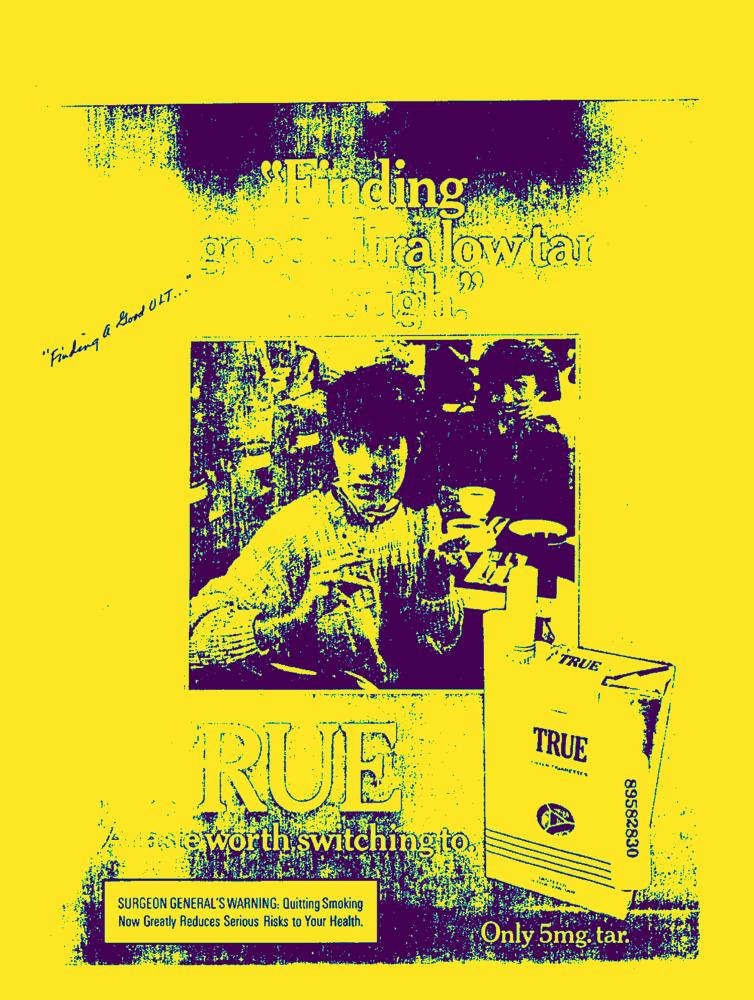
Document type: AD